Question: What do the imaging results show?
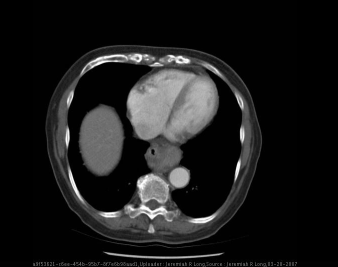
Answer: The imaging shows Frontal and lateral chest radiographs demonstrate no acute cardiopulmonary disease (clear lungs) as well as senescent change within the aorta and spine.  Additionally a soft tissue density mass is present within the middle mediastinum with an internal air fluid level behind the heart disrupting the azygoesophageal edge.

Axial CT images with oral and intravenous contrast material demonstrate a sliding hiatal hernia with the gastroesophageal junction and a portion of the proximal stomach superior to the diaphragm.  An MPR obliqued image further demonstrates this superior migration of the gastroesophageal junction into the thorax. Axial CT images with oral and intravenous contrast material demonstrate a sliding hiatal hernia with the gastroesophageal junction and a portion of the proximal stomach superior to the diaphragm.  An MPR obliqued image further demonstrates this superior migration of the gastroesophageal junction into the thorax..